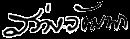
Signature of: savang vadhana